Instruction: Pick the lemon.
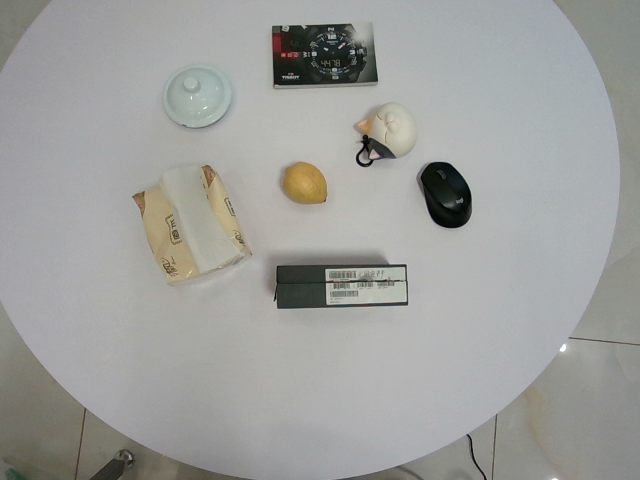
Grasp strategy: vertical